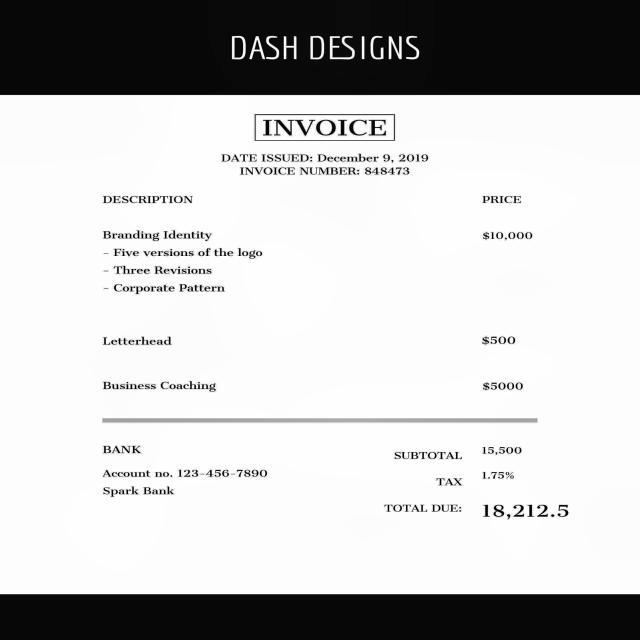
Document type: Invoice